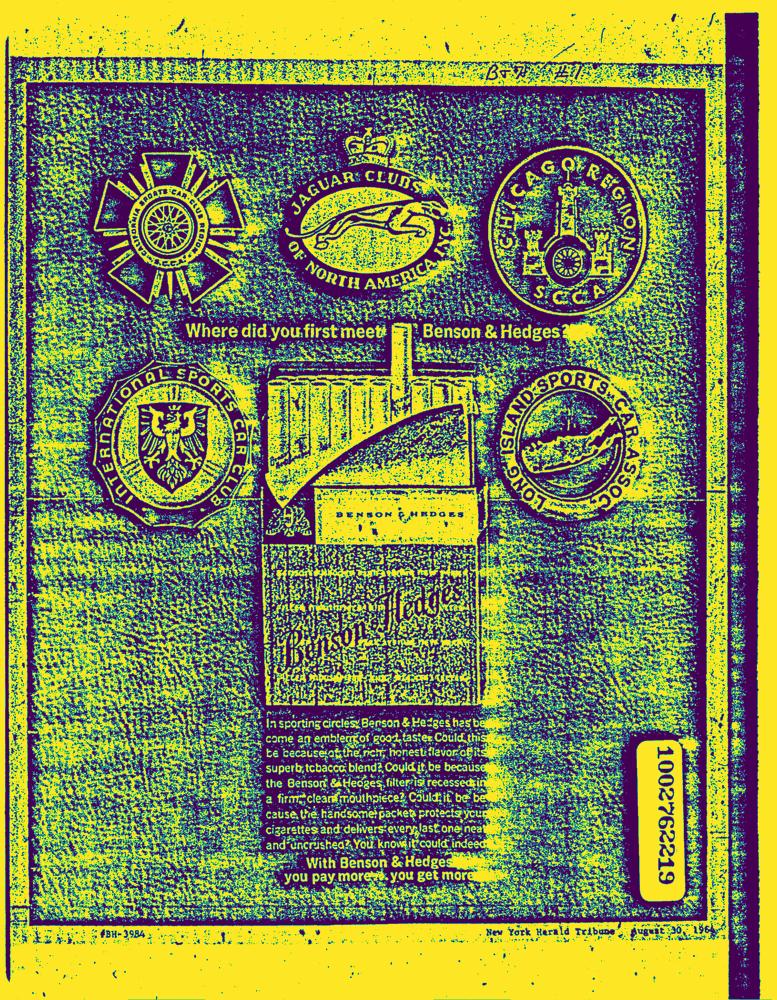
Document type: AD